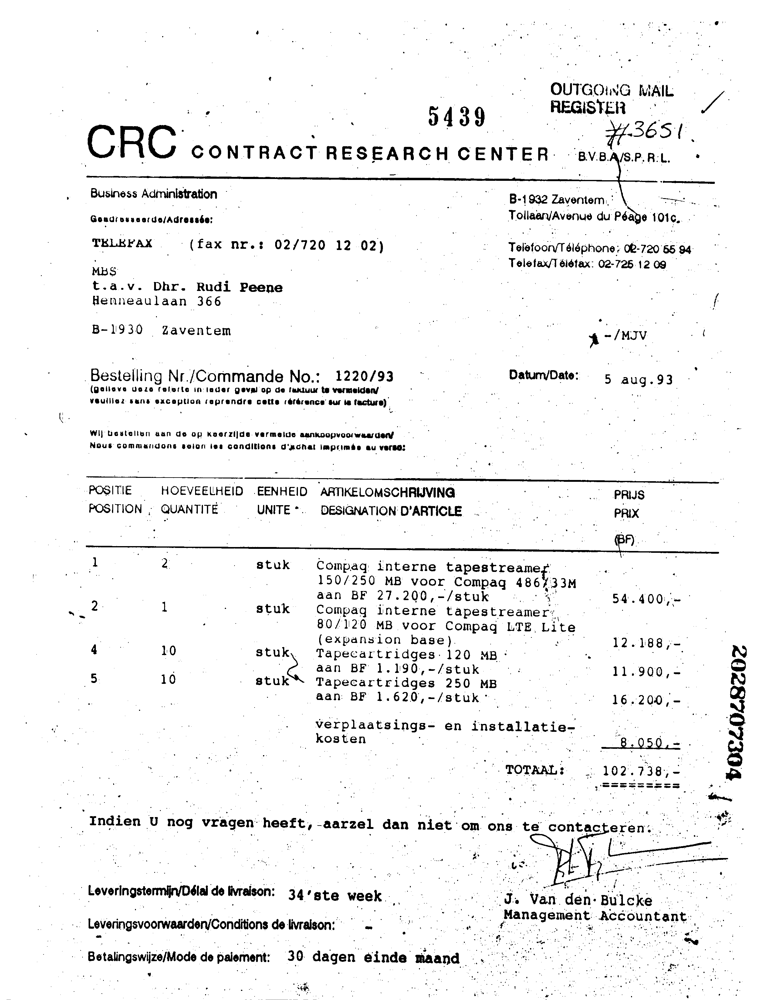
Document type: Invoice